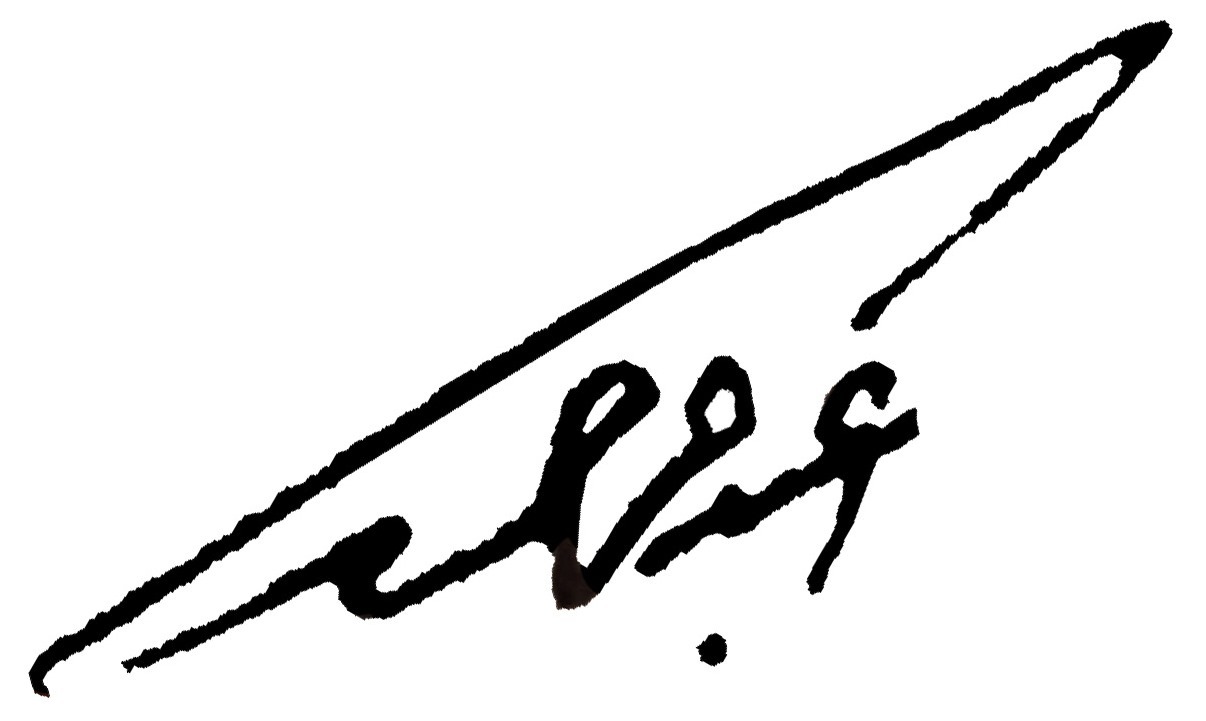
Signature of: majid qodiri